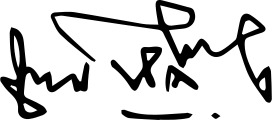
Signature of: chuan leekpai